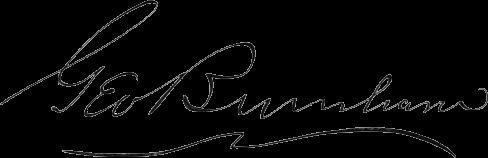
Signature of: george burnham